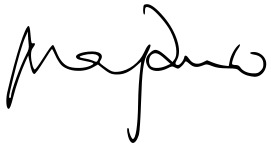
Signature of: mar roxas